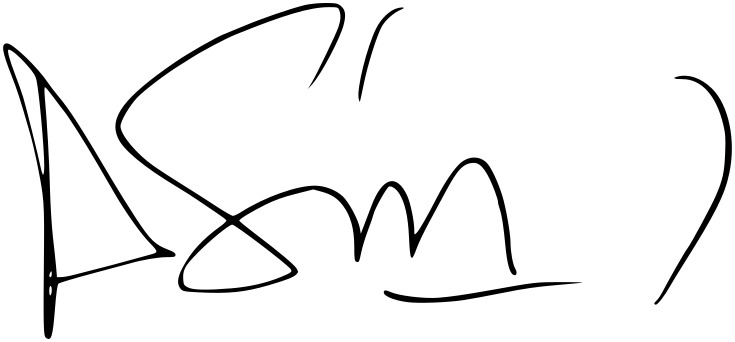
Signature of: pedro sánchez